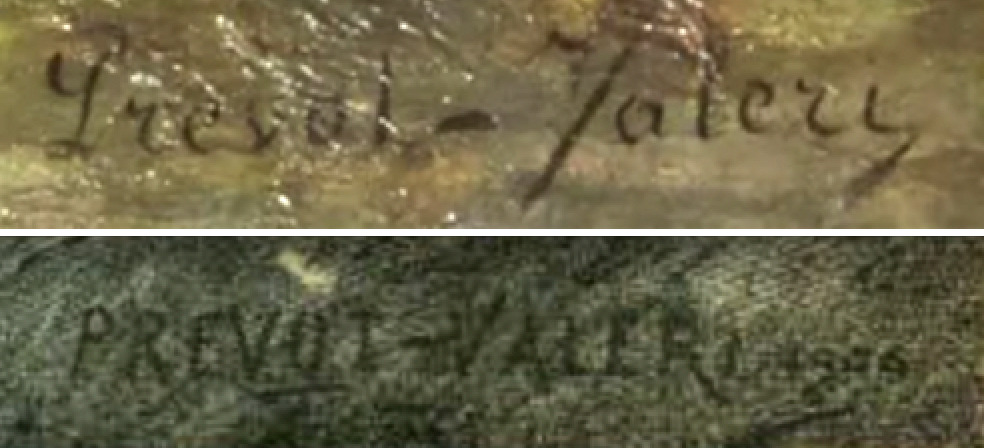
Signature of: auguste prévot valéri